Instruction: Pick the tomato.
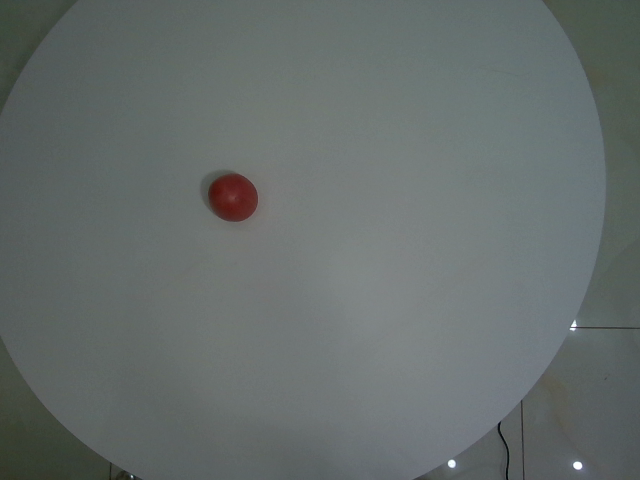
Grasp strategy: vertical